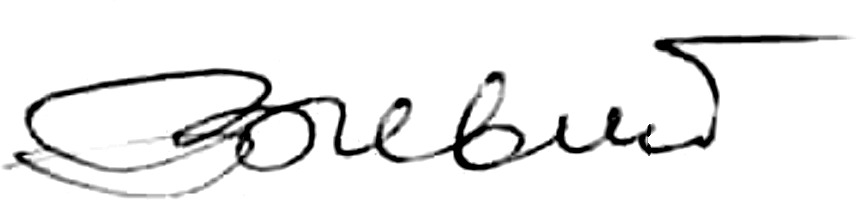
Signature of: petrenko volodymyr ivanovych